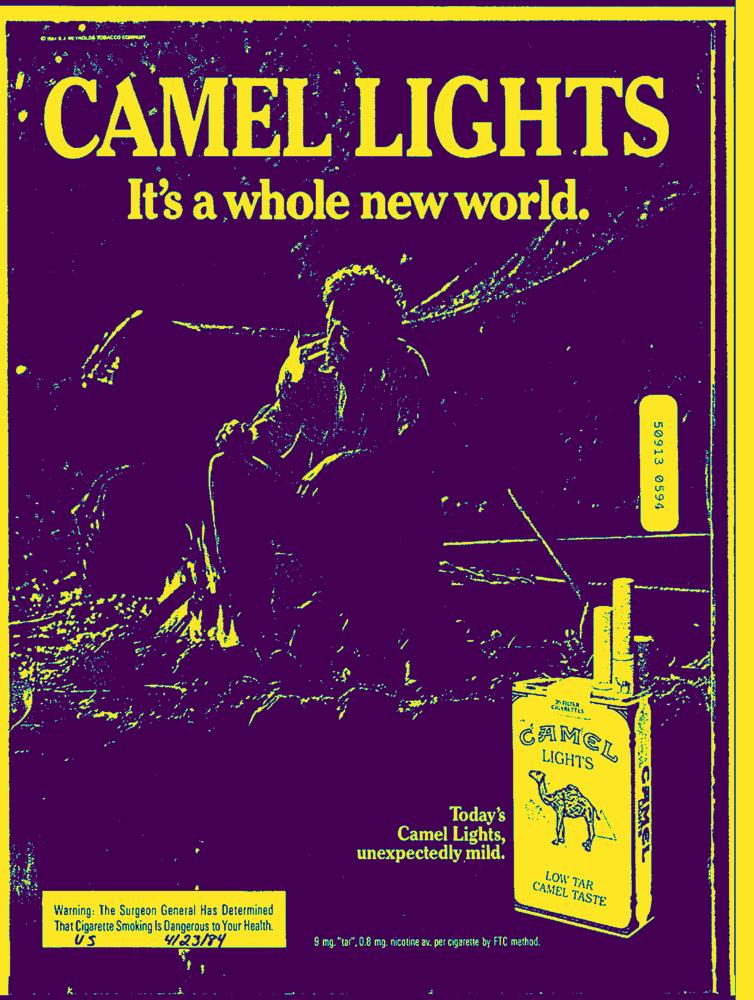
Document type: AD